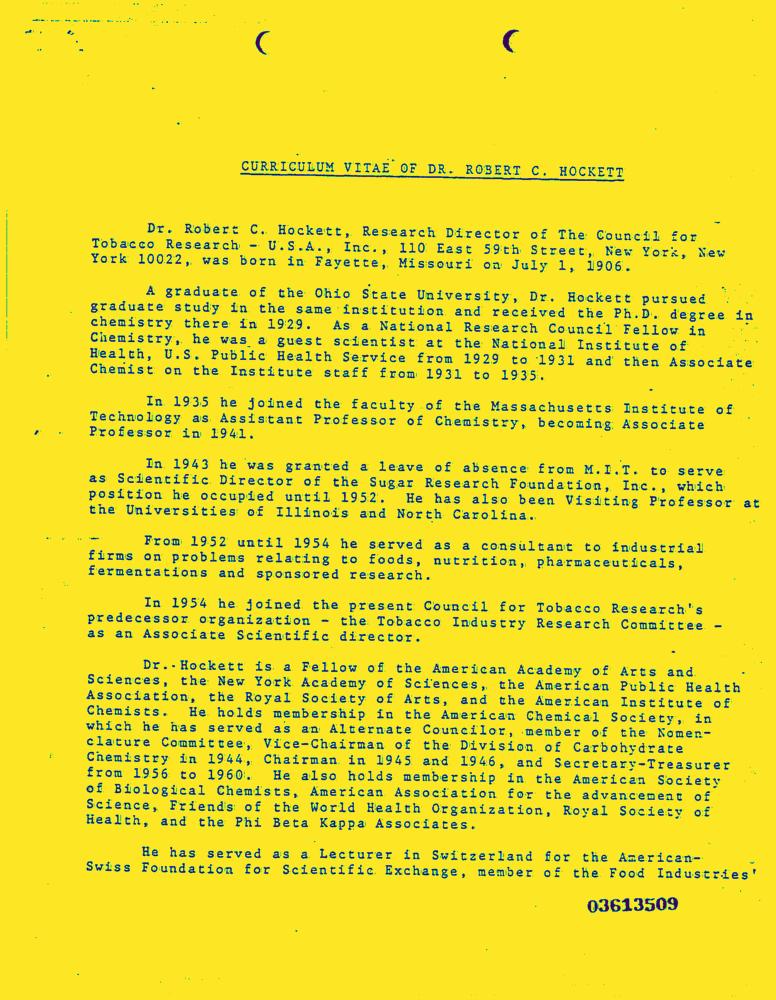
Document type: Resume-Doc